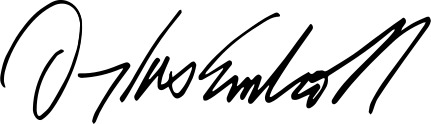
Signature of: doug emhoff